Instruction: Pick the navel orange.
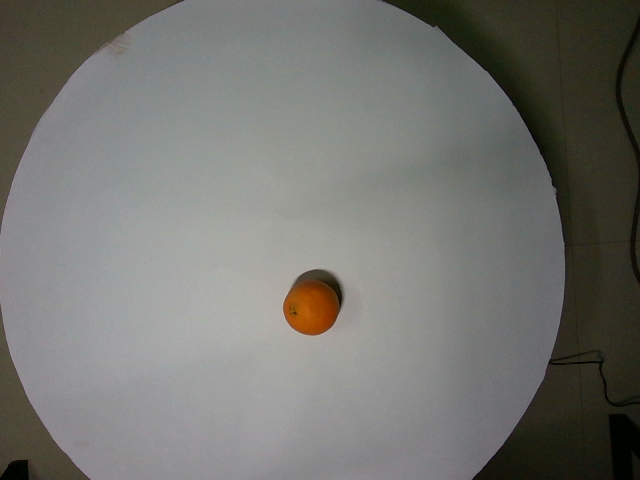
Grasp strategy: vertical